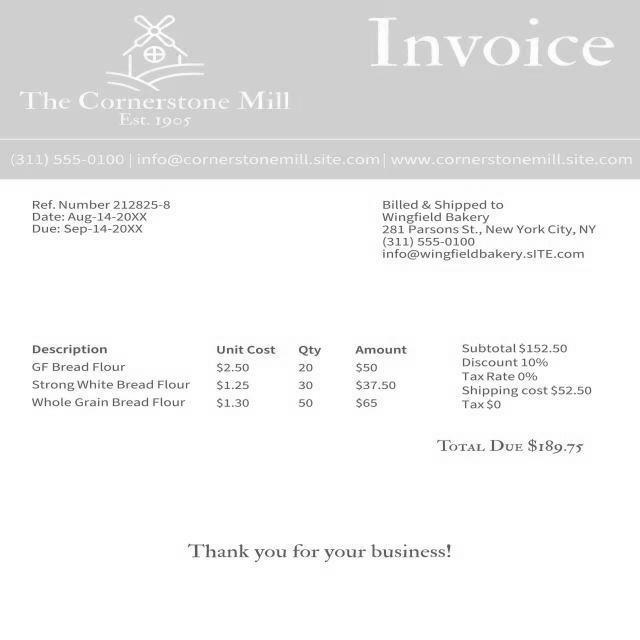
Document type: Invoice